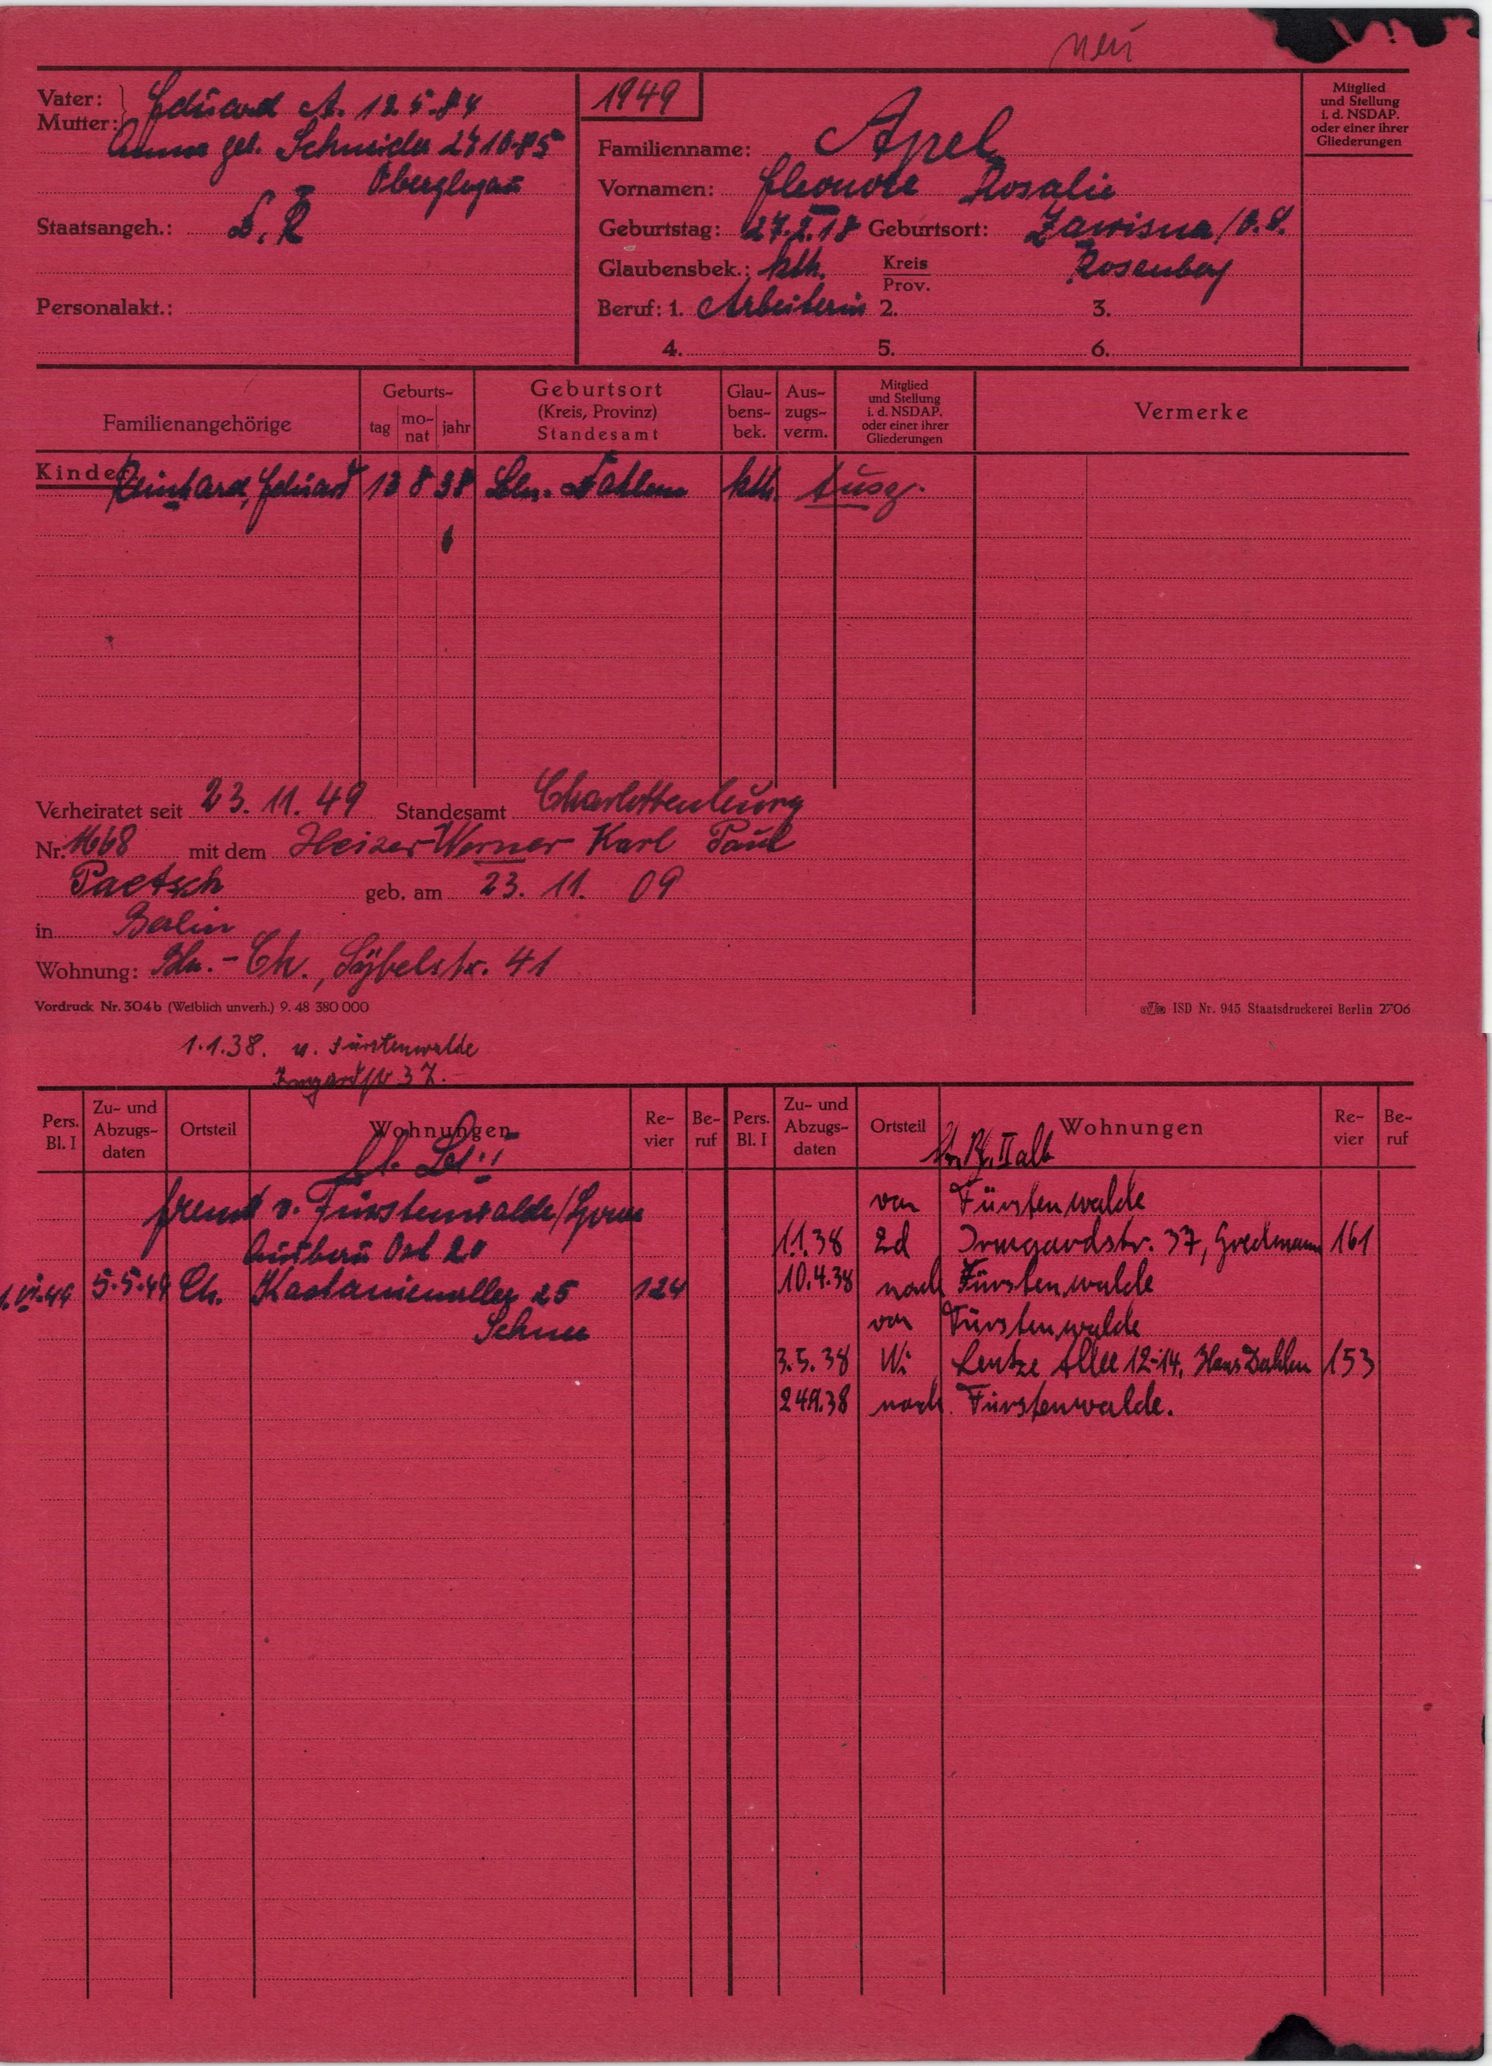
Apel